Patient: Female, age 34
A healthy 34 year old woman presented to medical attention after experiencing several days of moderately severe pleuritic chest pain without other respiratory or constitutional symptoms. She was Ecuadorian where she lived until the age of 5 and had not recently been, worked at a local supermarket (although not in food handling capacity) and had moderate persistent asthma well controlled on combination long acting beta-agonist and medium dose inhaled corticosteroid. Contrast CT scan of the chest demonstrated several bilateral pulmonary nodules without infiltrate, adenopathy or effusion. The largest was 1.5 x 1.5 cm in the left upper lobe with cavitation (Fig. 1). Active tuberculosis was ruled out. Blood cultures were negative and transthoracic echocardiogram did not demonstrate valvular vegetations. Nonspecific inflammatory markers were elevated: C-rp 61 mg/L (normal range: 0-3) and ESR 28 MM/h (normal range: 0-22) and ANA was positive with titer 1:80; however, ANCA were within the normal range. She did not have a leukocytosis (WBC 8300/uL). Serologic evaluation for fungal disease was negative. She had a mild transaminitis with alanine aminotransferase > aspartate aminotransferase and imaging of the liver via ultrasound and CT scan revealed steatosis without discrete lesions. Expectorated sputum grew Mycobacterium avium complex; however the clinical scenario seemed largely incompatible. Airway examination on bronchoscopy and bronchoalveolar lavage were also unrevealing. The patient underwent a surgical biopsy of the left upper lobe nodule - our leading diagnostic consideration of which at the time was seronegative pulmonary vasculitis. Pathology did not show granuloma, malignancy or AFB; rather, was an abscess (Fig. 3). Culture of the material grew Fusobacterium necrophorum. Notably, she had no upper respiratory symptoms, neck pain, febrile illness or dental work around the time of this presentation. On further detailed questioning she recalled a sore throat 5 months prior without fever, and enjoyed several months of good health in the intervening time. CT of sinus/neck were normal and in fact, on repeat chest CT several weeks later lung nodules contralateral to biopsy and prior to any therapy were smaller in size (Fig. 2). We elected to treat with ertapenem for 6 weeks and CT scan after therapy showed resolution of all dominant nodules. Of note, chest pain resolved well prior to initiation of therapy and has not recurred.
Keywords: fusobacterium necrophorum, lemierre's syndrome, pulmonary nodule
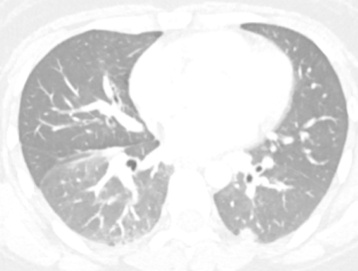
Image caption: Rounded inferio-medial left lower lobe nodule present on CT on original CT scan.